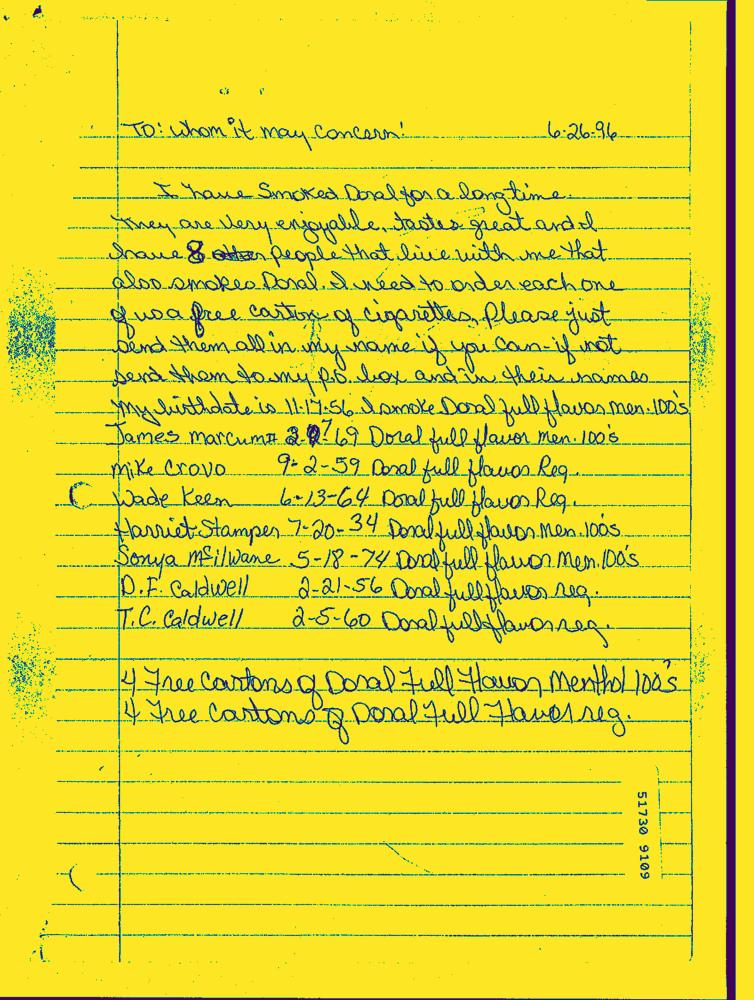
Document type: Hand-Written